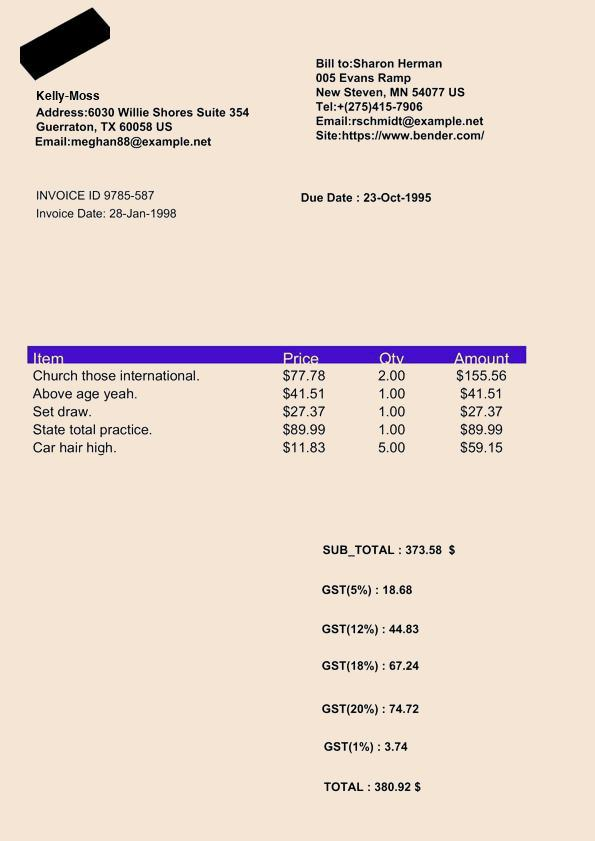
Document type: Invoice